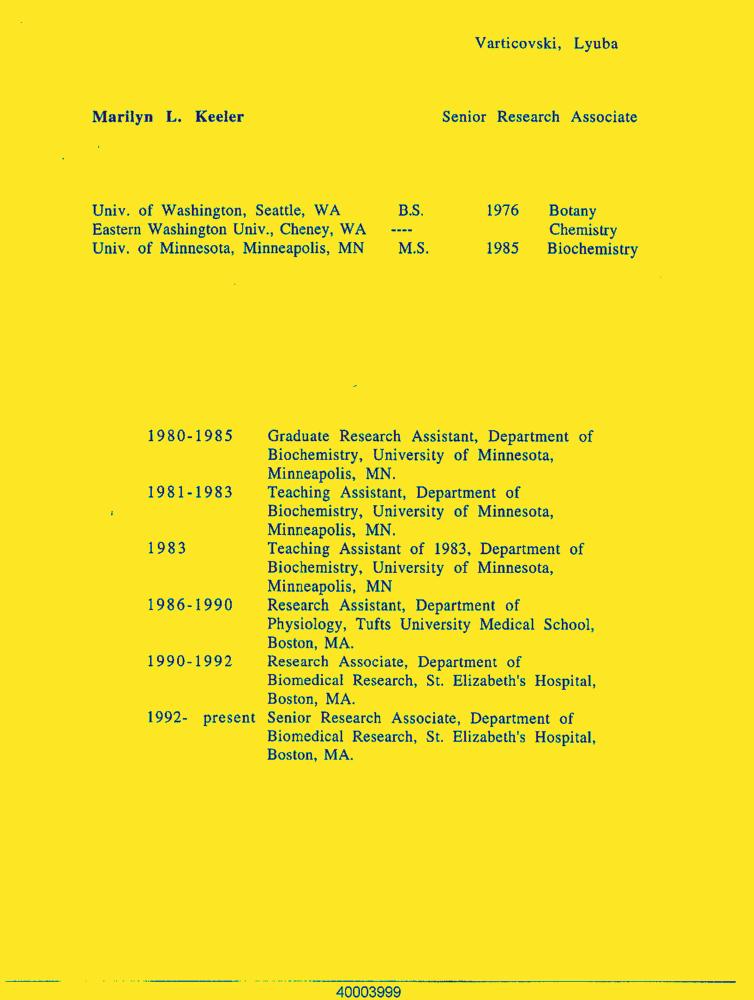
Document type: Resume-Doc